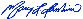
Signature of: mary landrieu